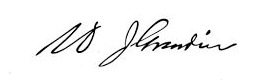
Signature of: william james grandin